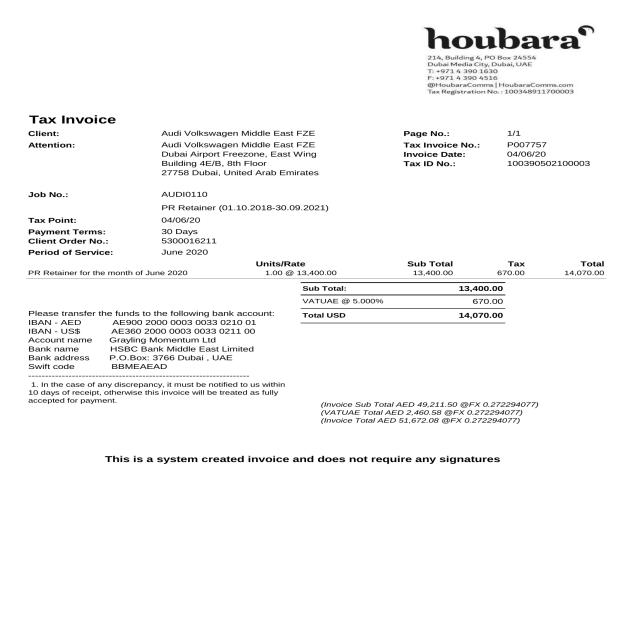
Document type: Invoice